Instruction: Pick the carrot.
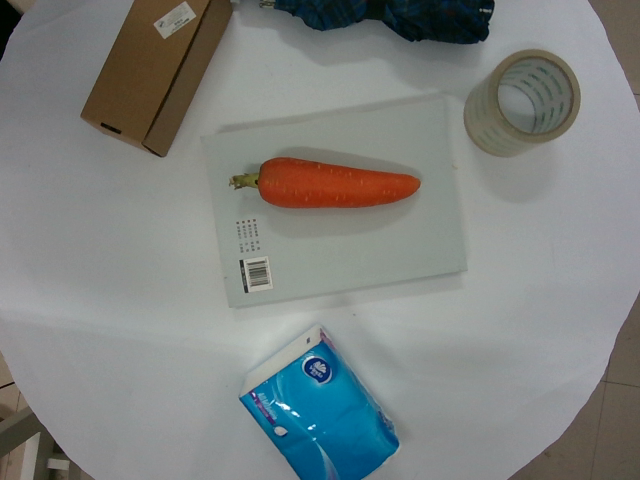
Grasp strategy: vertical